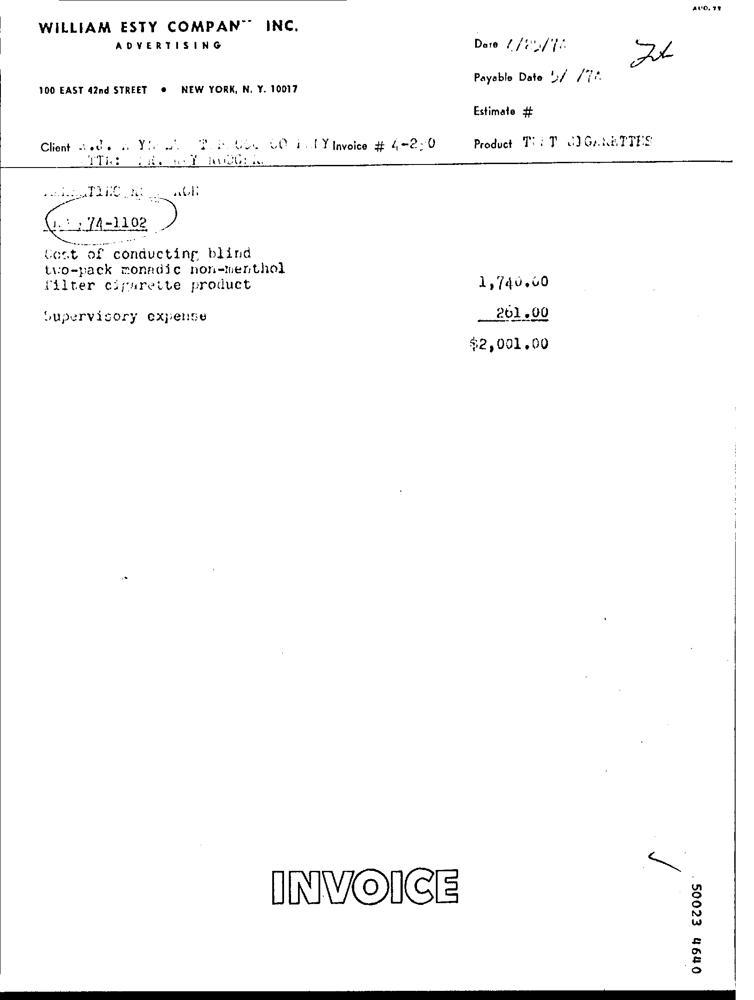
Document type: Invoice